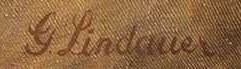
Signature of: gottfried lindauer